Question: What appears to be the issue?
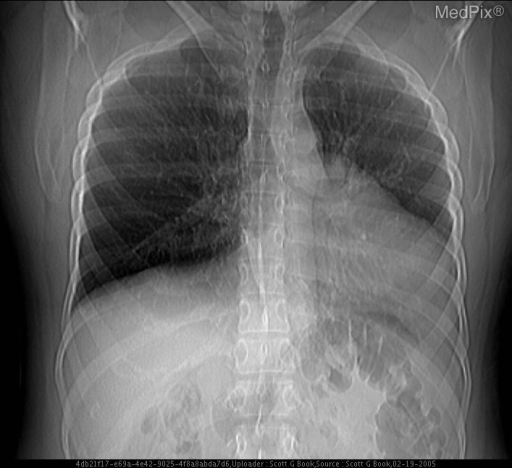
Answer: The findings suggest Scout view from CT demontrates left sided heart deviation.
Axial CT images demonstrate left sided cardiac deviation with rotational component and absence of left sided pericardium with interpostion of lung between aorta and left main pulmonary artery.
Multiplane MRI images demonstrate absent left and posterior pericardial fat and pericardium.. Left sided cardiac deviation.. The patient might have a history of Chronic cough..